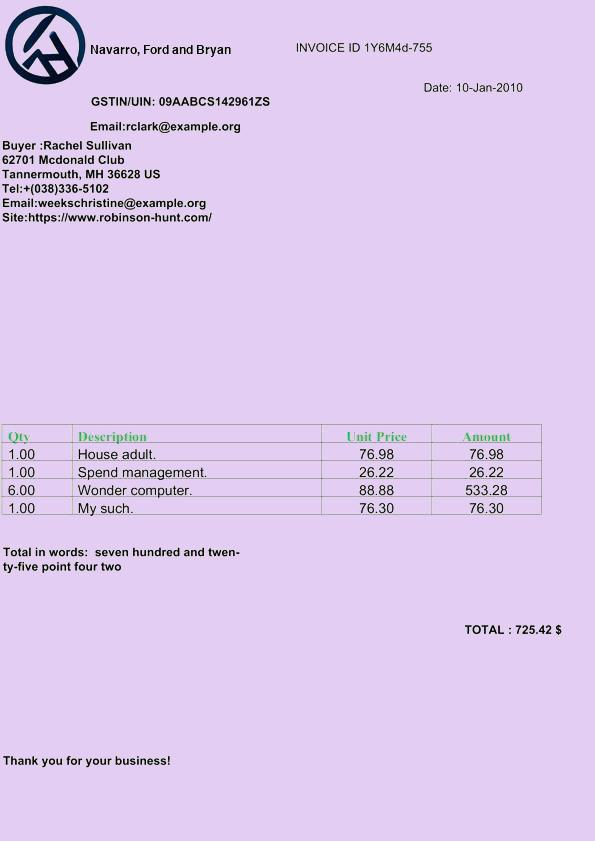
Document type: Invoice